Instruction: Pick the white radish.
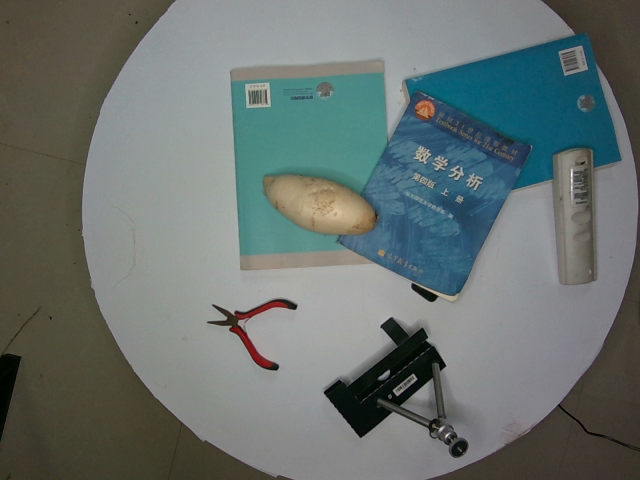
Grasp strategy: vertical